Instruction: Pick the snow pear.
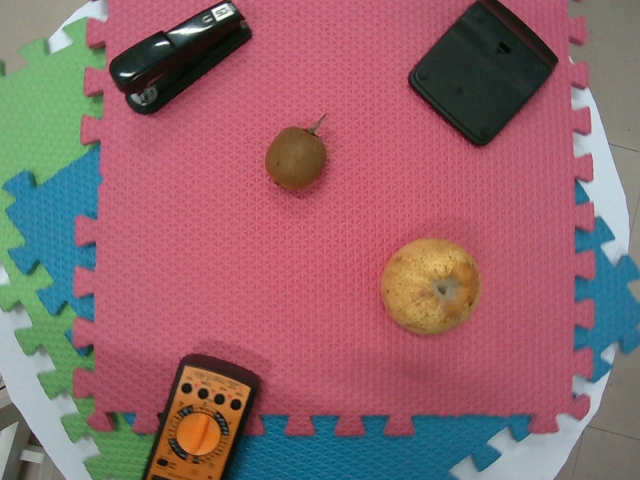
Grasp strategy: vertical